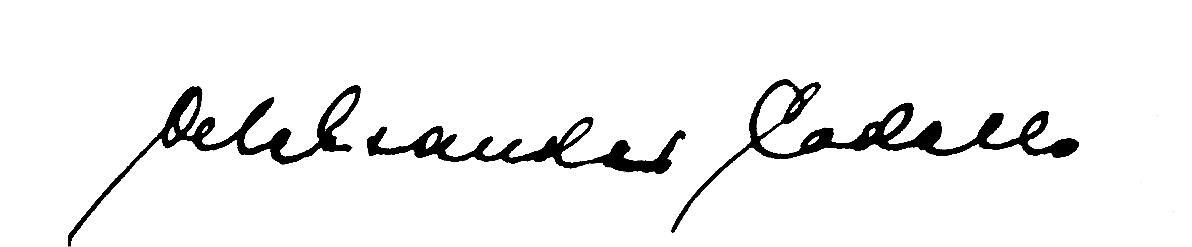
Signature of: aleksander codello